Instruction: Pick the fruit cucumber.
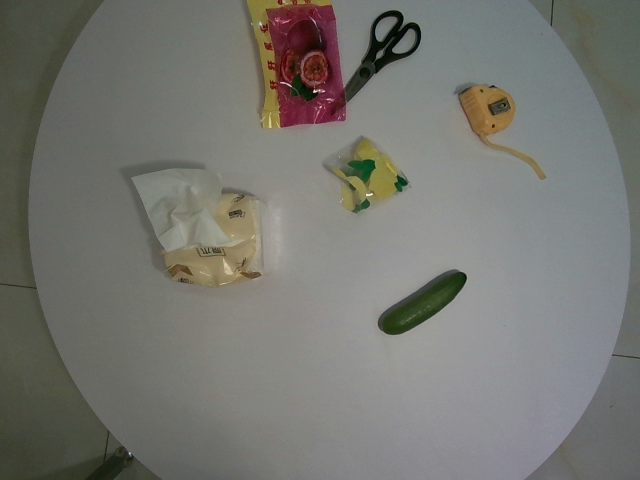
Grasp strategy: vertical